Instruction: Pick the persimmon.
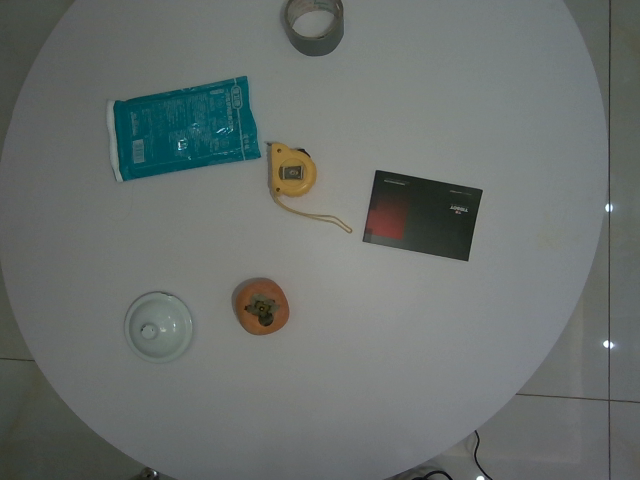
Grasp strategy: vertical